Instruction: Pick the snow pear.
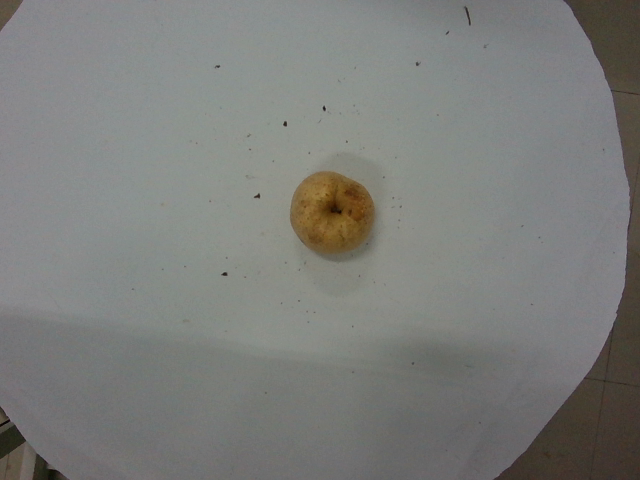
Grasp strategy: vertical